Question: Explain the disease:
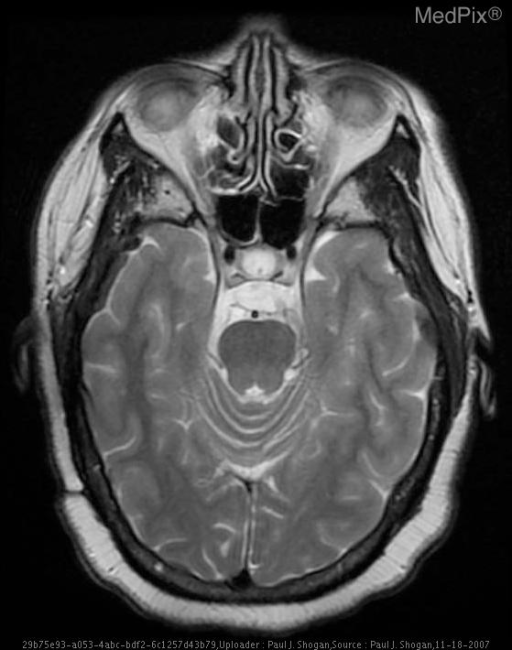
Answer: The disease is discussed as: Lesions/Condition: Epidermoid Tumor

Discussion:

Epidermoid tumors typically occur between the ages of 20 and 60, with the peak incidence in the fourth decade, affecting both men and women equally.

Intracranial epidermoid tumors are congenital inclusion cysts that comprise 1% of primary intracranial neoplasms.  They are thought to arise from the enclosure of ectodermal elements when the neural tube closes at 3-5 weeks gestation.  Additionally, acquired epidermoid tumors may occur as the result of trauma, although this is relatively uncommon in the brain.  Epidermoids are composed of an outer capsule of connective tissue that surrounds a layer of keratinized stratified squamous epithelium and inner cystic fluid that includes debris, keratin, water, and cholesterol.  As the epithelial layer desquamates, the cells accumulate and form a cholesterol-rich layer that gives the tumor its characteristic pearly white appearance.  Epidermoids subtly grow within the CSF spaces, surrounding and encasing adjacent neurovascular structures.  The tumor has an irregular and lobulated cauliflower-like outer surface that shines like a “mother of pearl.”

The majority of intracranial epidermoid tumors are intradural lesions, in the basal subarachnoid spaces occurring off-midline.  Between 40%-50% of cases are found in the cerebellopontine angle cistern.  After schwannoma and meningioma, epidermoid tumors are the third most common cerebellopontine angle mass.  Epidermoid tumors also occur in the sellar and parasellar regions.  Less commonly, epidermoid tumors have been reported in the cerebral hemispheres, brain stem, and rarely in the lateral ventricles.  Approximately ten percent of epidermoid tumors are extradural, occurring in the skull or spine.

Epidermoid tumors are benign slow-growing tumors, and malignant degeneration is extremely rare.

Clinical Features:

Clinical features of epidermoid tumors are usually secondary to the mass effect of the tumor on adjacent structures.  Gait disturbance, cranial neuropathies, and occasionally seizures are presenting symptoms.  Hydrocephalus is not commonly seen with intracranial epidermoid tumors.   Additionally, symptoms related to chemical meningitis caused by leakage of tumor contents into the subarachnoid space may be seen.

Radiology:

Epidermoid tumors on CT are well-circumscribed, homogenous lobulated extra-axial masses, that are nonenhancing, and hypoattenuating, and are similar to CSF, secondary to the presence of solid cholesterol and/or loculated CSF within the tumor, and rarely demonstrate calcification.

MR imaging is the best modality for evaluating these tumors.  Typically, epidermoid tumors demonstrate a lamellated appearance on MR imaging, secondary to the desquamated squamous epithelium.  Most epidermoid tumors have signal intensities that are near CSF signal, low to intermediate on T1 weighted images, and slightly hyperintense on T2 weighted images.  The main differential diagnostic consideration is that of an arachnoid cyst, with arachnoid cyst following the signal intensity patterns of CSF with all MR pulse sequences, whereas epidermoid tumors are not hypointense on FLAIR images and demonstrate areas of hyperintense signal relative to CSF.  Furthermore, on DW images, epidermoid tumors demonstrate restricted diffusion, which is not characteristic of arachnoid cysts.  Additionally, approximately 25% of epidermoid tumors will demonstrate a thin rim of peripheral enhancement following the administration of contrast material.  Furthermore, employing the use of a high resolution gradient-echo T2 sequence, such as 3D Fast Imaging Employing STeady-state Acquisition (FIESTA) the lamellated epidermoid tumor is clearly depicted as low signal intensity as it is contrasted against a hyperintense CSF background, achieving a precise preoperative assessment of surgical anatomy.

Finally, the signal characteristics of epidermoid tumors vary depending on its composition.  Rarely, epidermoids will appear hyperattenuated on CT, secondary to elevated protein content, with reversal of signal characteristics on MR imaging, high signal intensity on T1WI, and low signal intensity on T2WI.

Treatment:

Subtotal resection is usually performed to alleviate compression of adjacent structures, and to avoid damaging vital structures.  The reported rate of recurrence of epidermoid tumors is highly variable.